Question: What type of tax is indicated in the document, personal property or real estate?
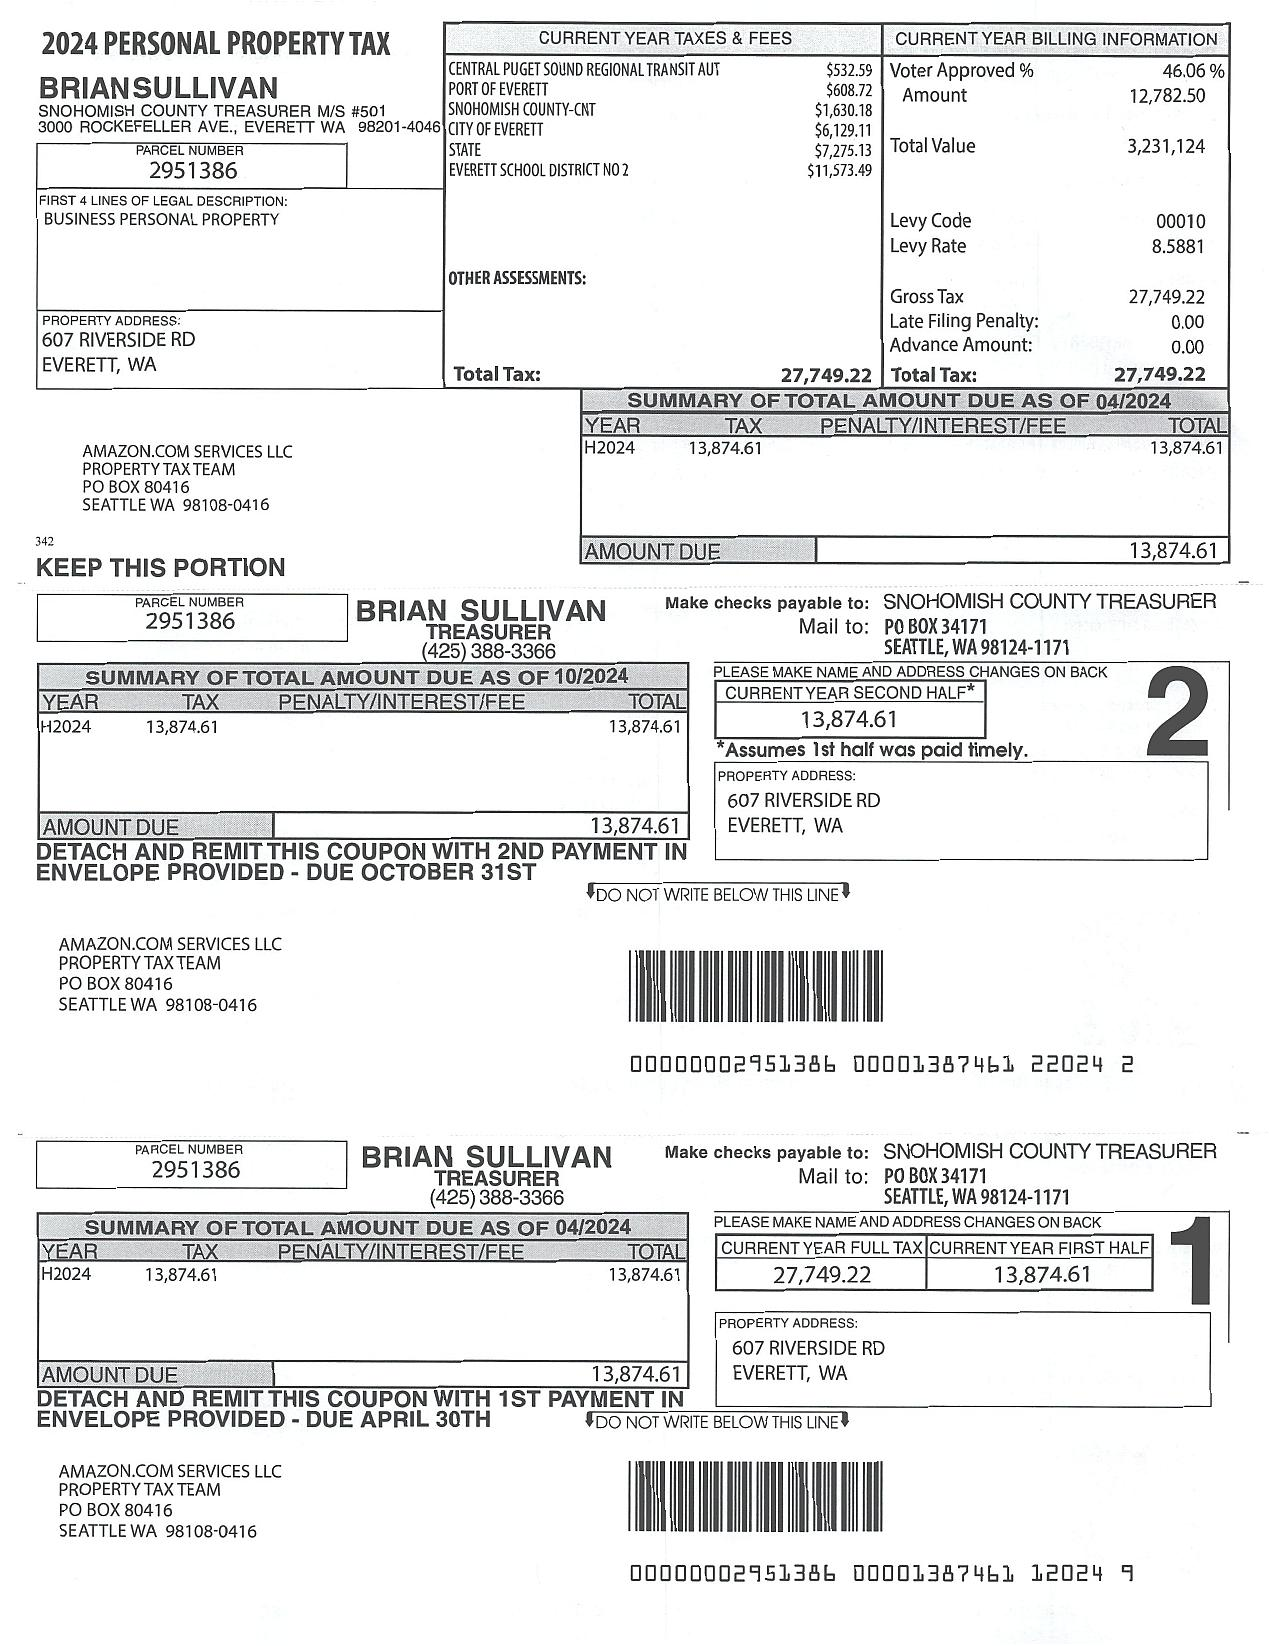
Answer: "Personal Property Tax"